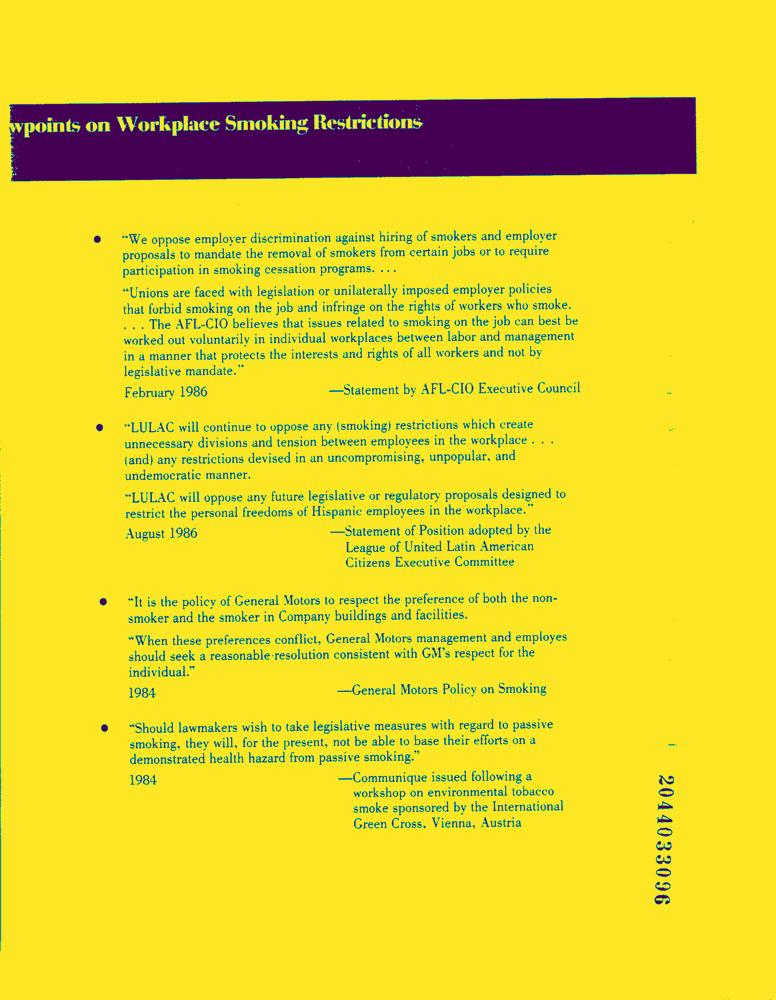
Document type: News-Article